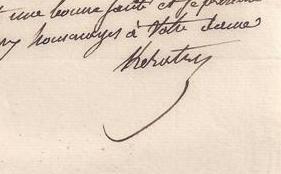
Signature of: auguste hilarion comte de kératry